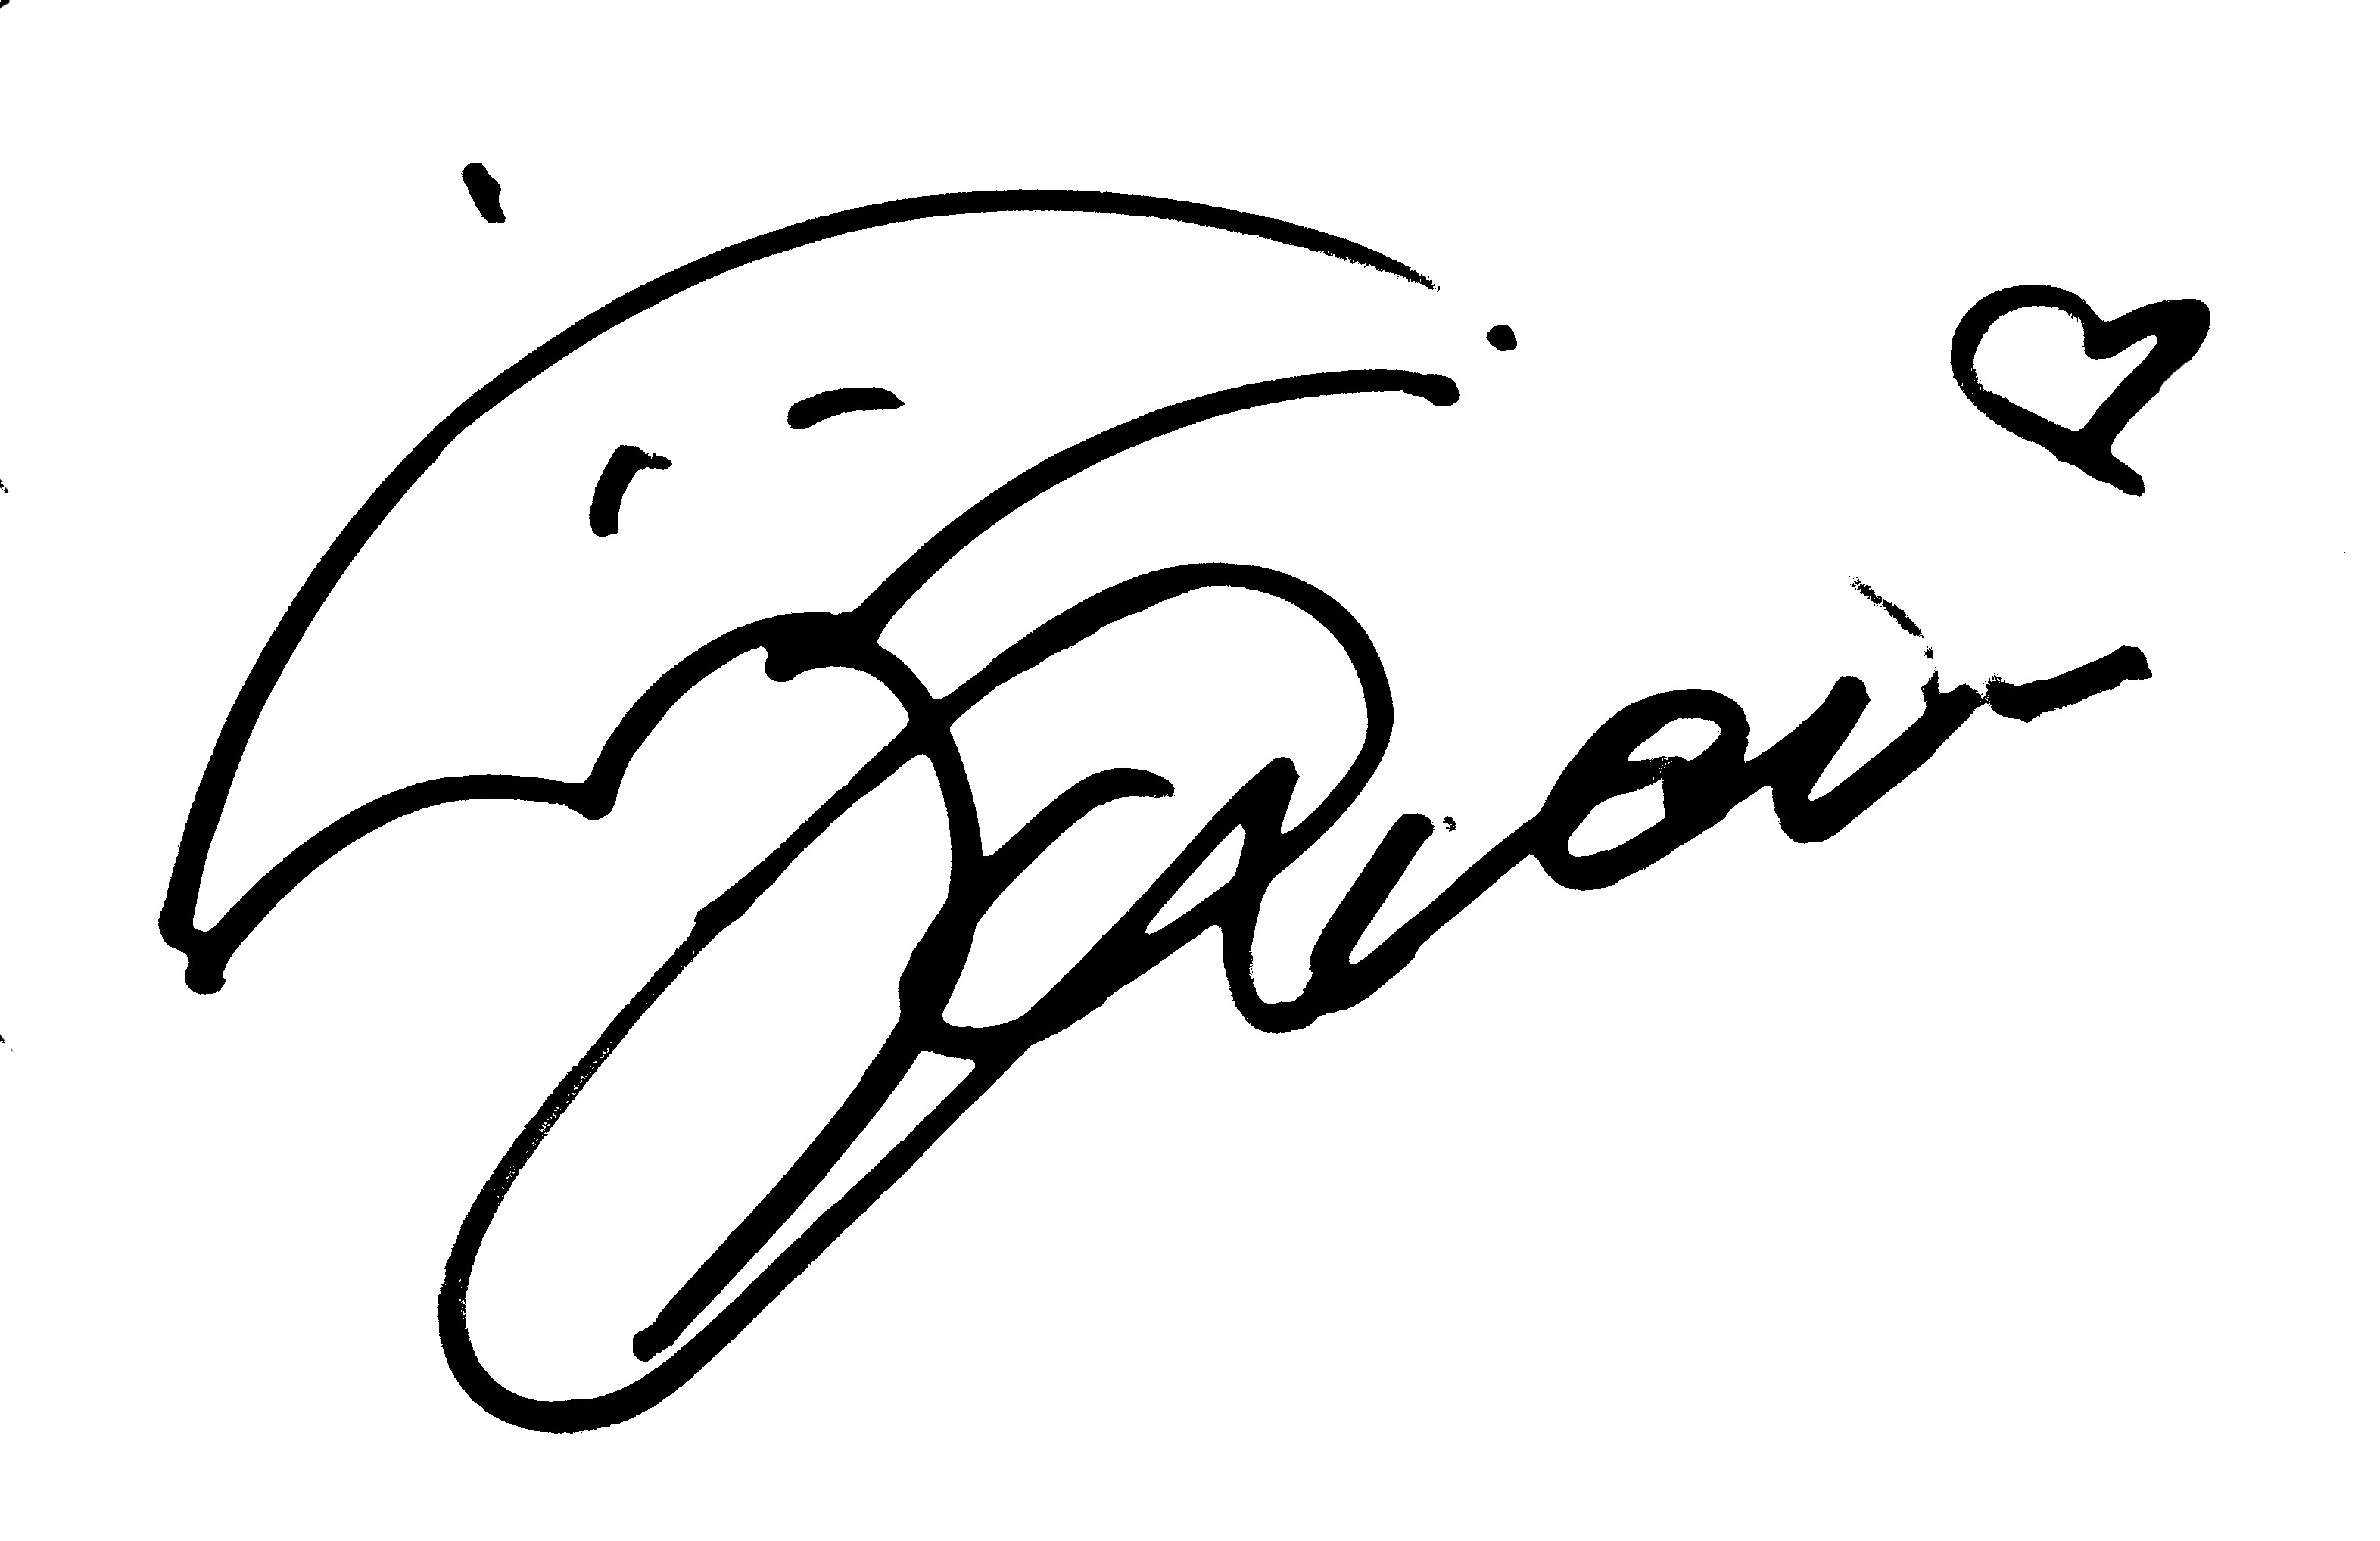
Signature of: kanan amamiya